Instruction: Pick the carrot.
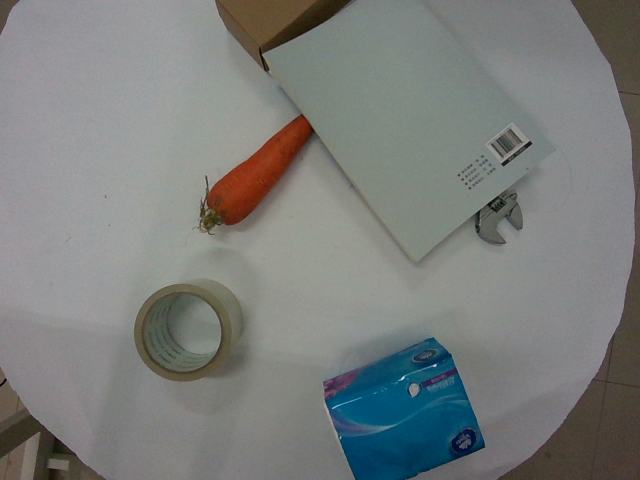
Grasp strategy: vertical